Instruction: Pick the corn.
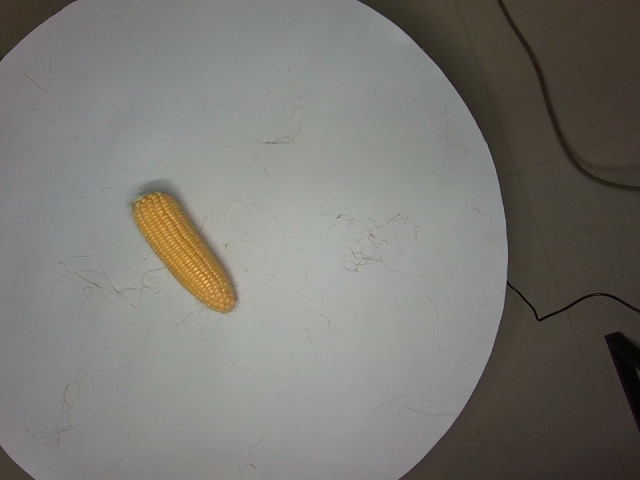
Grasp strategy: vertical